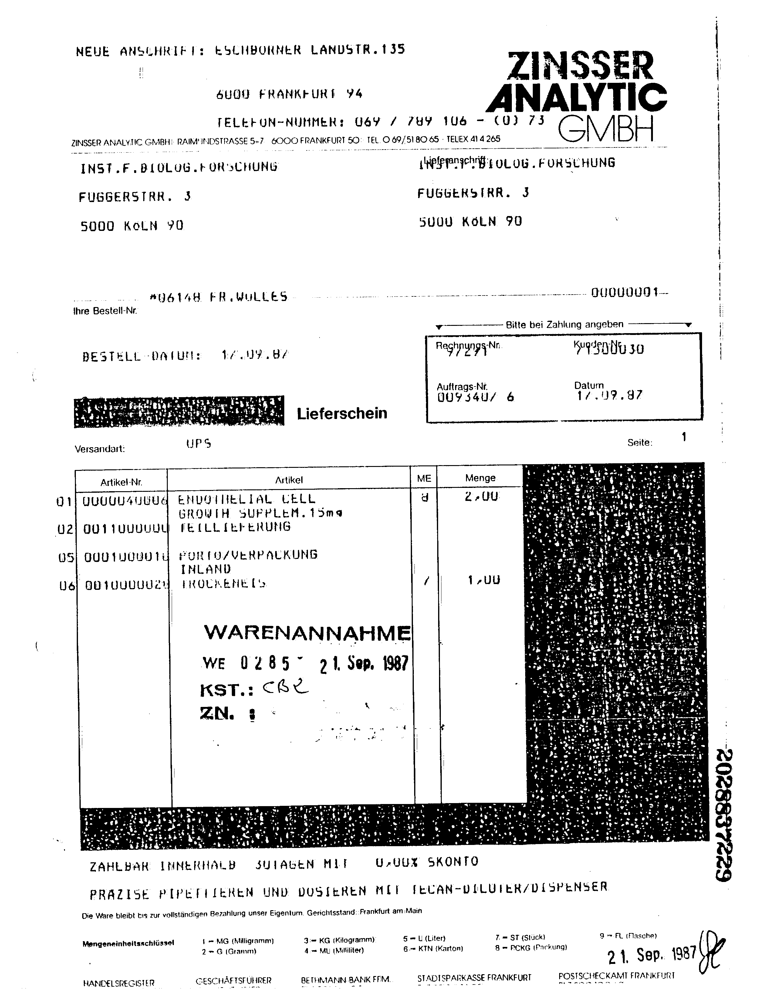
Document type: Invoice